Question: What appears to be the issue?
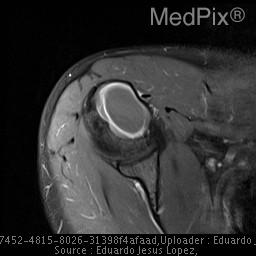
Answer: The findings suggest •  Plain film RUE - Endjavascript:void(null);osteal scalloping and lucency within the mid to proximal shaft of the right humerus.

•  Plain MR of the right shoulder - Multiloculated cystic lesion of proximal humerous with some solid component and associated endosteal remodeling without evidence of cortical breakthru.

•  MRI of the right humerus w/ contrast -
Multifocal, predominantly cystic multiloculated circumscribed bony lesions spare the humeral epiphyses, the largest proximal metaphyseal lesion measuring approximately 5.2 cm in its maximum diameter.  The lesions exhibit predominantly peripheral enhancement and a mild increase in central T1 intensity suggesting a proteinaceous/fibrous matrix.  No overlying cortical disruption is seen in the setting of grossly stable associated endosteal scalloping.  No circumferential soft tissue abnormality is identified.. Multifocal, predominantly cystic multiloculated circumscribed bony lesions spare the humeral epiphyses, the largest proximal metaphyseal lesion measuring approximately 5.2 cm in its maximum diameter. The lesions exhibit predominantly peripheral enhancement and a mild increase in central T1 intensity suggesting a proteinaceous/fibrous matrix. No overlying cortical disruption is seen in the setting of grossly stable associated endosteal scalloping. No circumferential soft tissue abnormality isidentified.. The patient might have a history of A 29-year-old man with injury to right shoulder while lifting weights. Clinically diagnosed with rotator cuff biceps tendinitis..